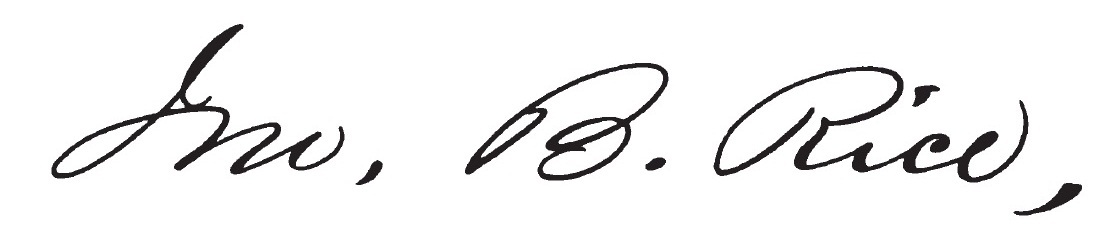
Signature of: john b rice